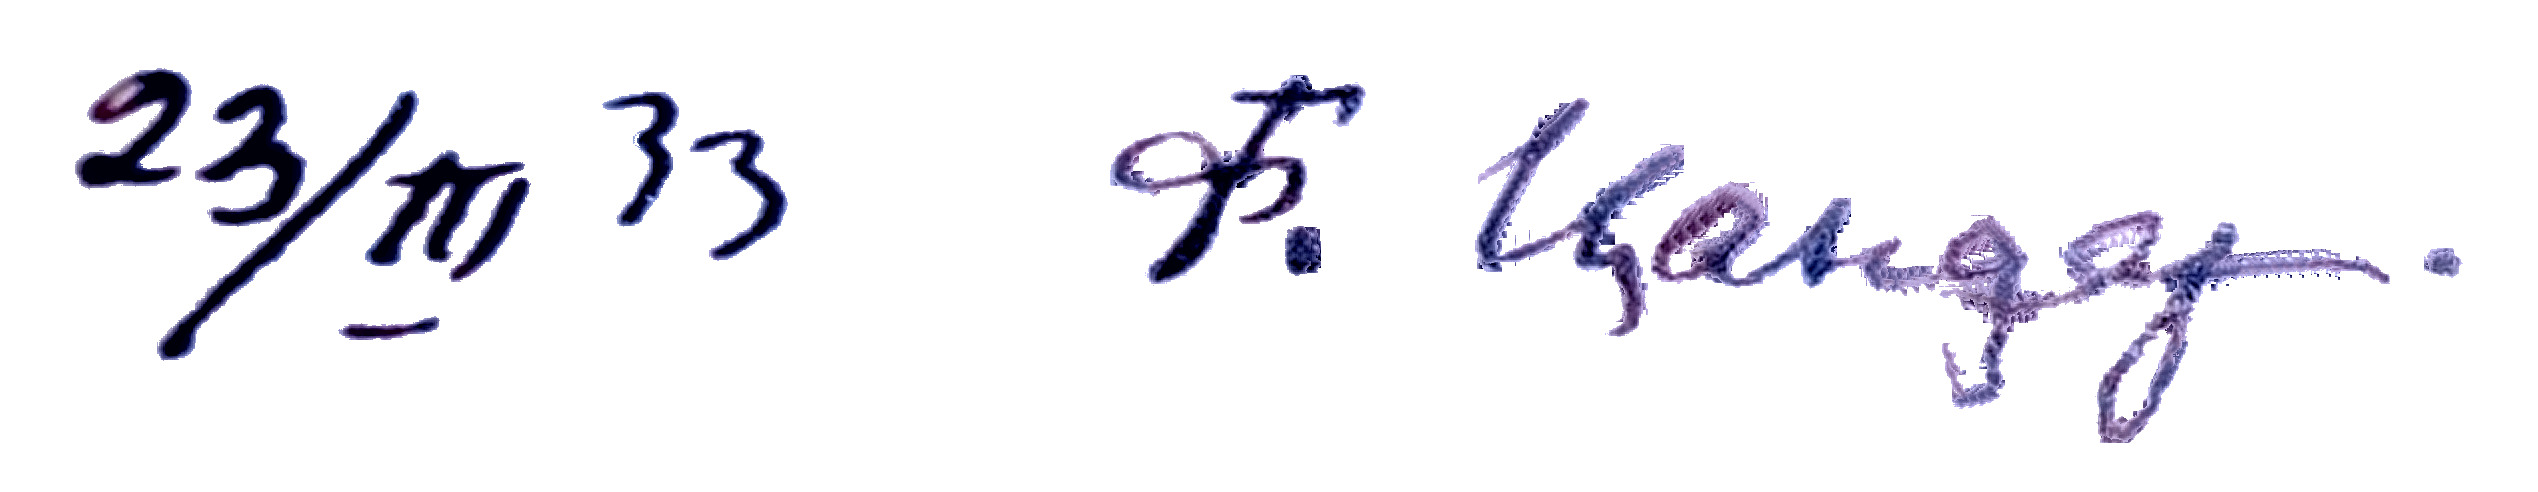
Signature of: friedrich zander